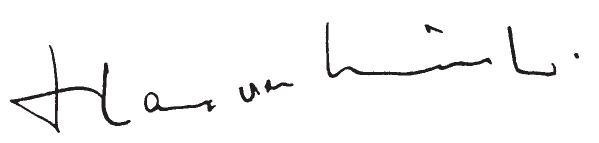
Signature of: hans van mierlo